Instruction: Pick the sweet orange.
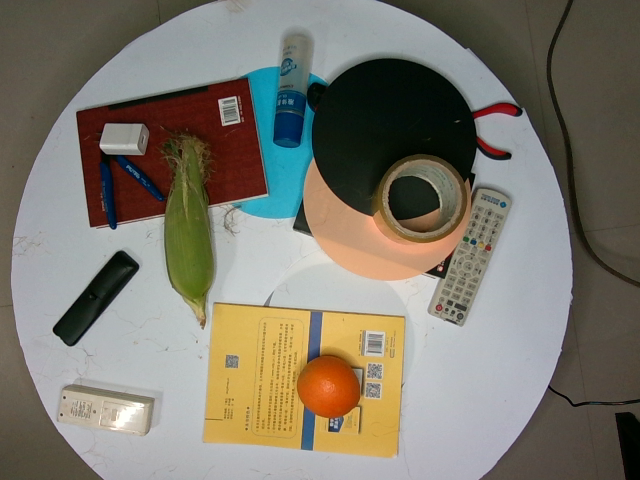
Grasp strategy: vertical